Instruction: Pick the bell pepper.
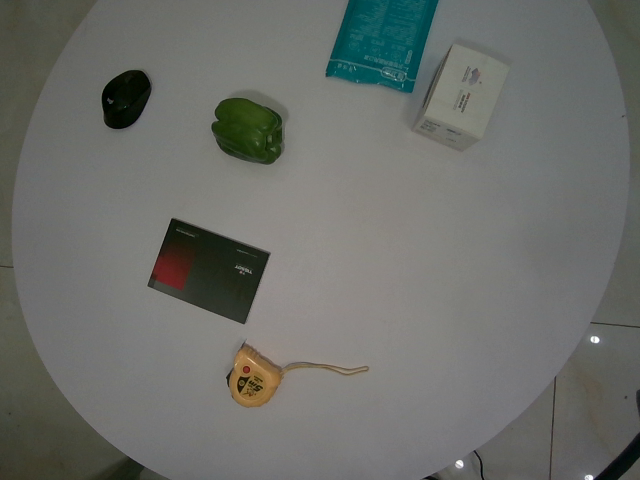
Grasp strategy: vertical